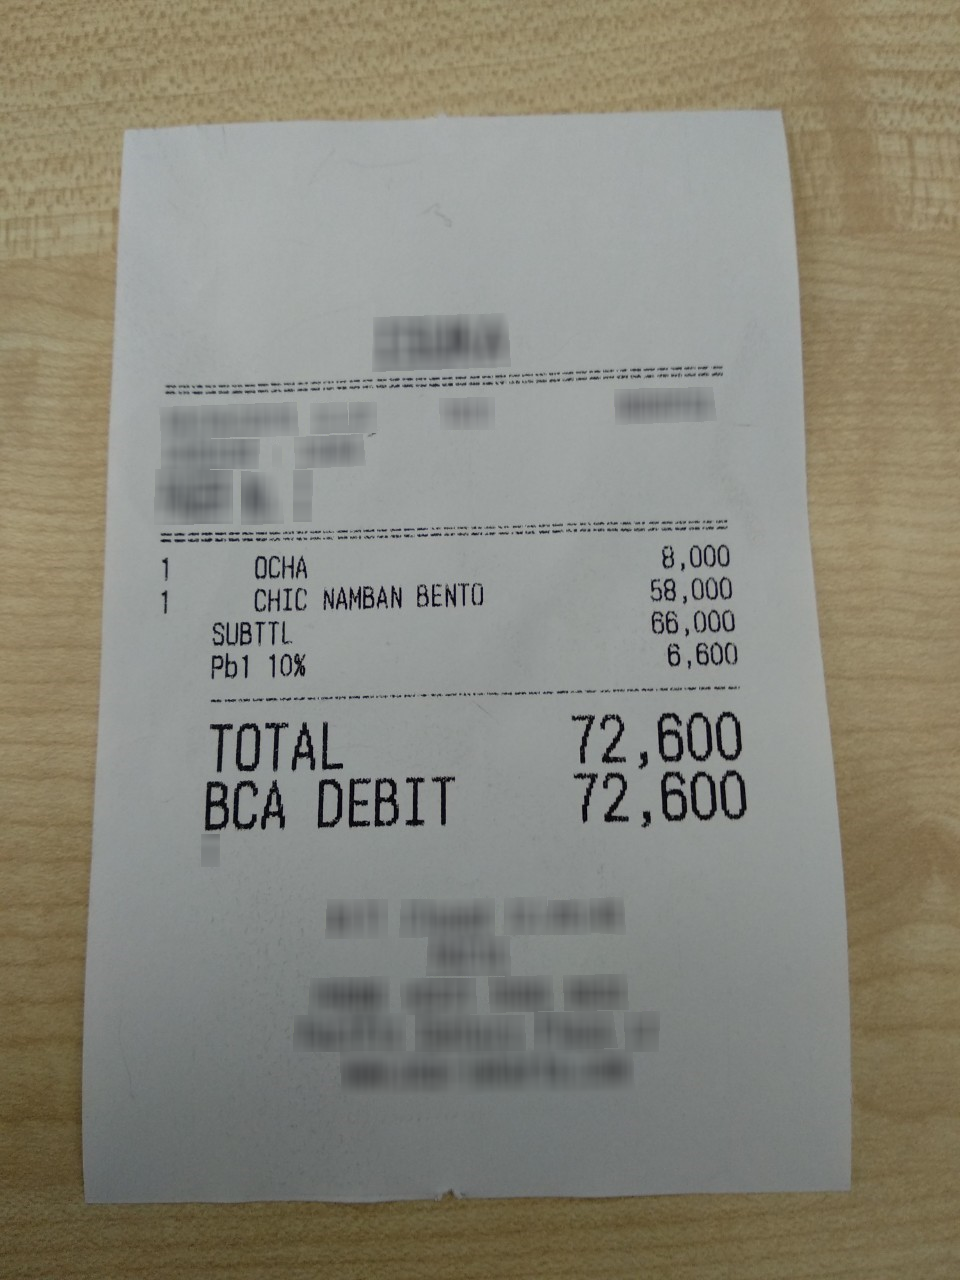
Number of items: 2
Subtotal: 66,000
Tax: 6,600
Total: 72,600
OCR text regions:
text: OCHA
text: 1
text: 8,000
text: CHIC
text: NAMBAN
text: BENTO
text: 1
text: 58,000
text: SUBTTL
text: 66,000
text: Pb1
text: 10%
text: 6,600
text: TOTAL
text: 72,600
text: BCA
text: DEBIT
text: 72,600